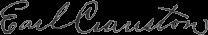
Signature of: earl cranston